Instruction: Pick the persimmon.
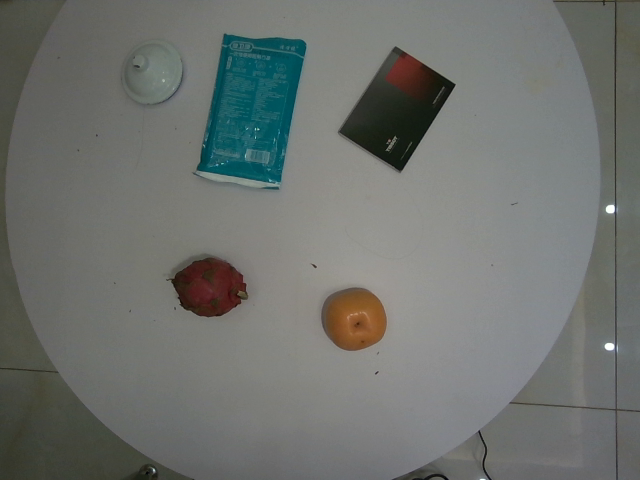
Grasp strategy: vertical